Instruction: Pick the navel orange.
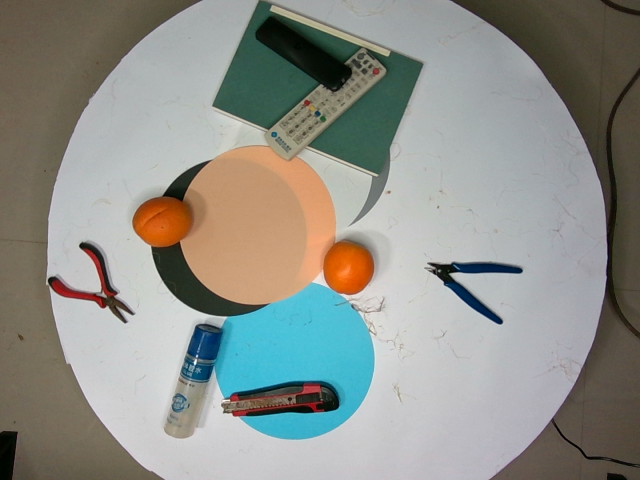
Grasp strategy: vertical